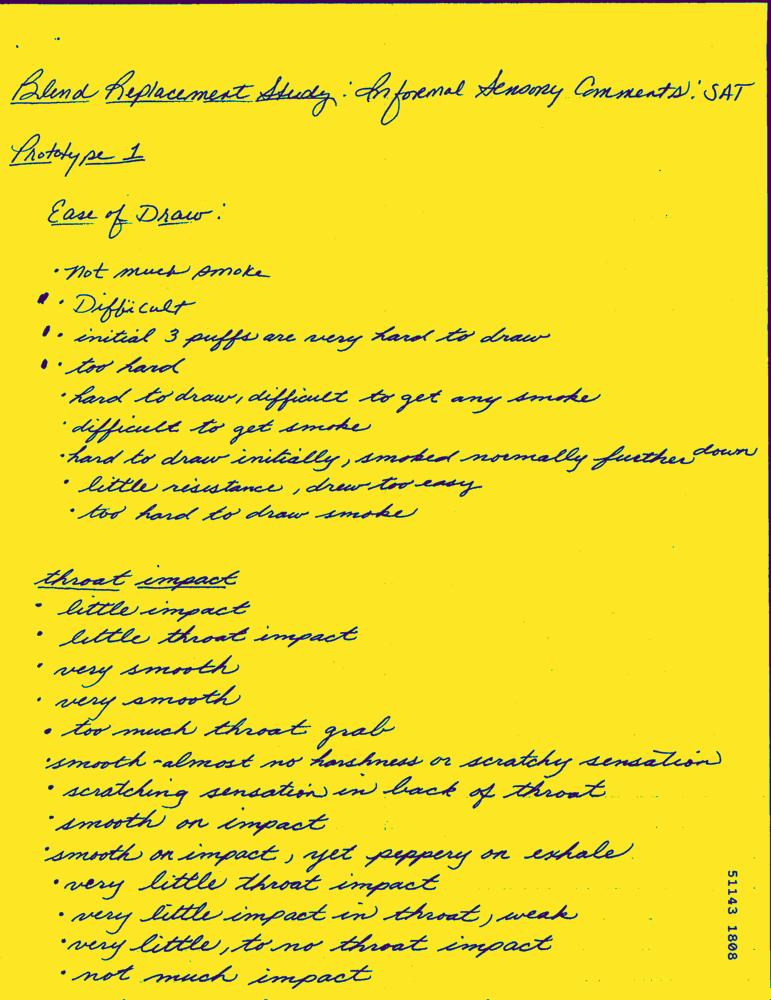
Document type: Hand-Written